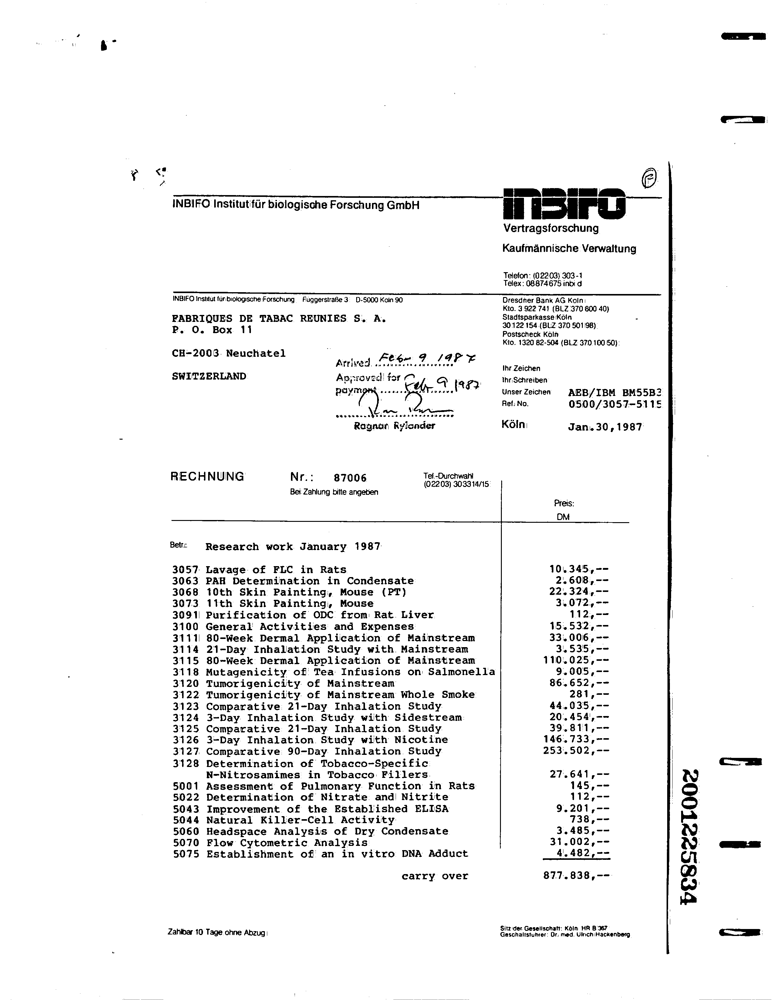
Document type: Invoice